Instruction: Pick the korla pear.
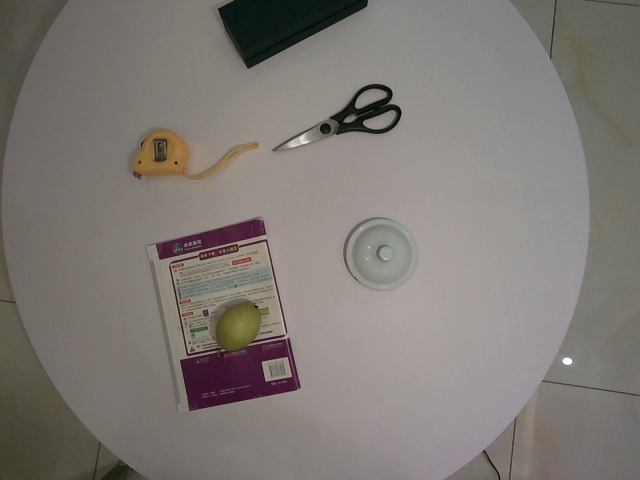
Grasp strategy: vertical